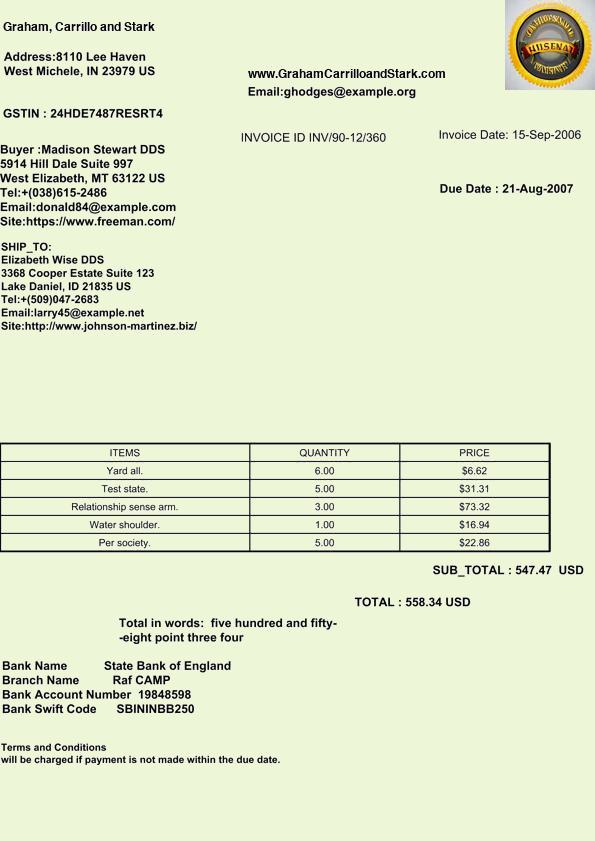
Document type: Invoice